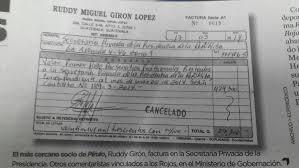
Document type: Invoice